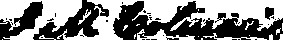
Signature of: james murray colman